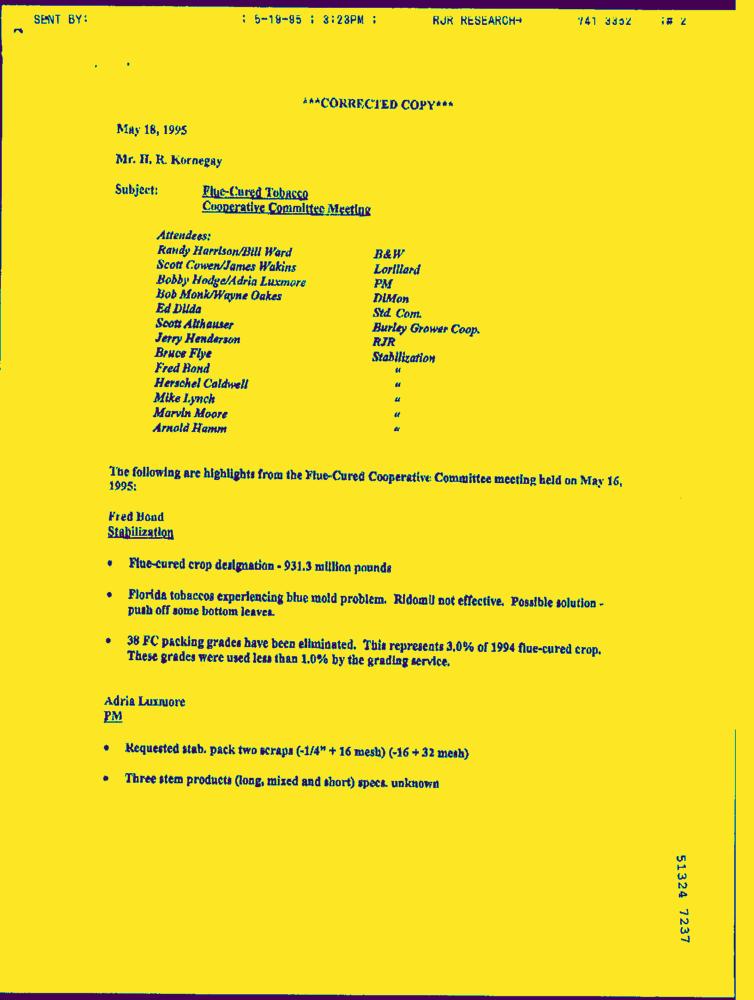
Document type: Letter-Doc